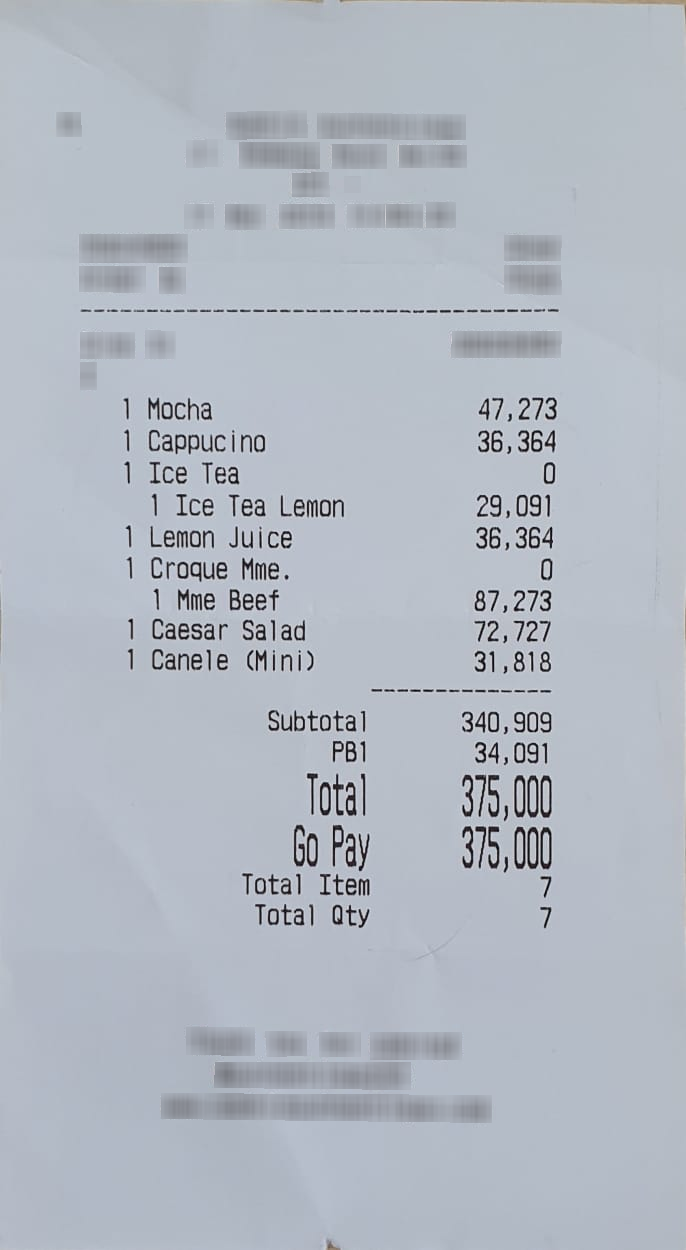
Number of items: 7
Subtotal: 340,909
Tax: 34,091
Total: 375,000
OCR text regions:
text: 1
text: Mocha
text: 47,273
text: 1
text: Cappucino
text: 36,364
text: 1
text: Ice
text: Tea
text: 0
text: 1
text: Ice
text: Tea
text: Lemon
text: 29,091
text: 1
text: Lemon
text: Juice
text: 36,364
text: 1
text: Croque
text: Mme.
text: 0
text: 1
text: Mme
text: Beef
text: 87,273
text: 1
text: Caesar
text: Salad
text: 72,727
text: 1
text: Canele
text: (Mini)
text: 31,818
text: Subtotal
text: 340,909
text: PB1
text: 34,091
text: Total
text: 375,000
text: Go
text: Pay
text: 375,000
text: Total
text: Item
text: 7
text: Total
text: Qty
text: 7